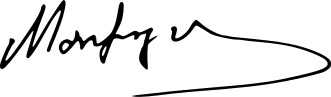
Signature of: manolis anagnostakis